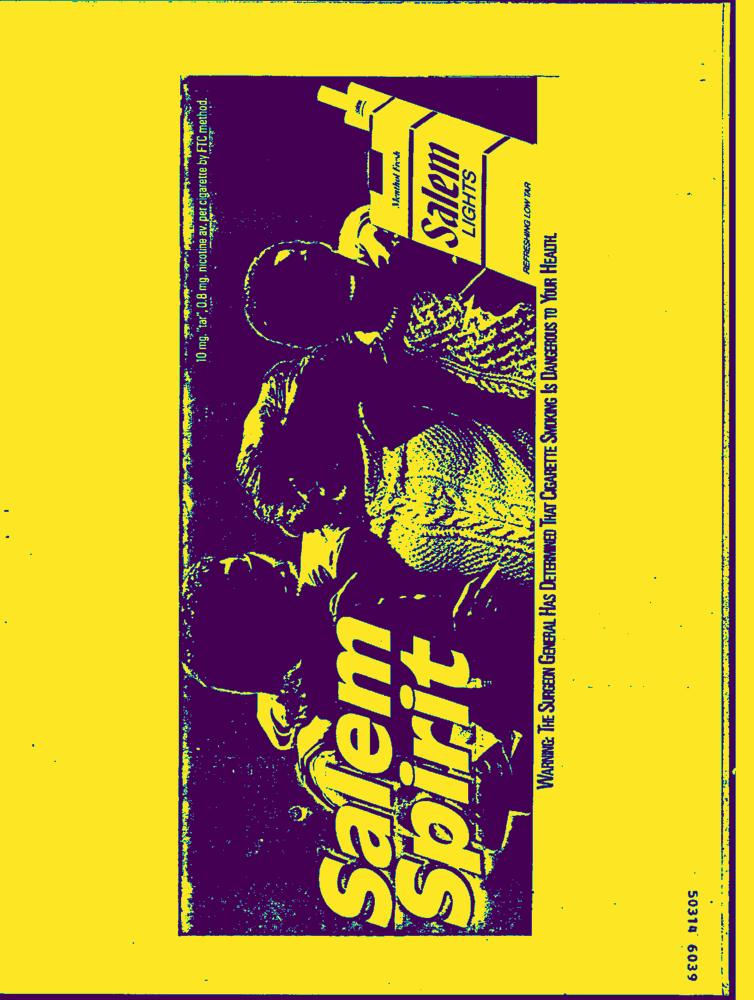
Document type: AD